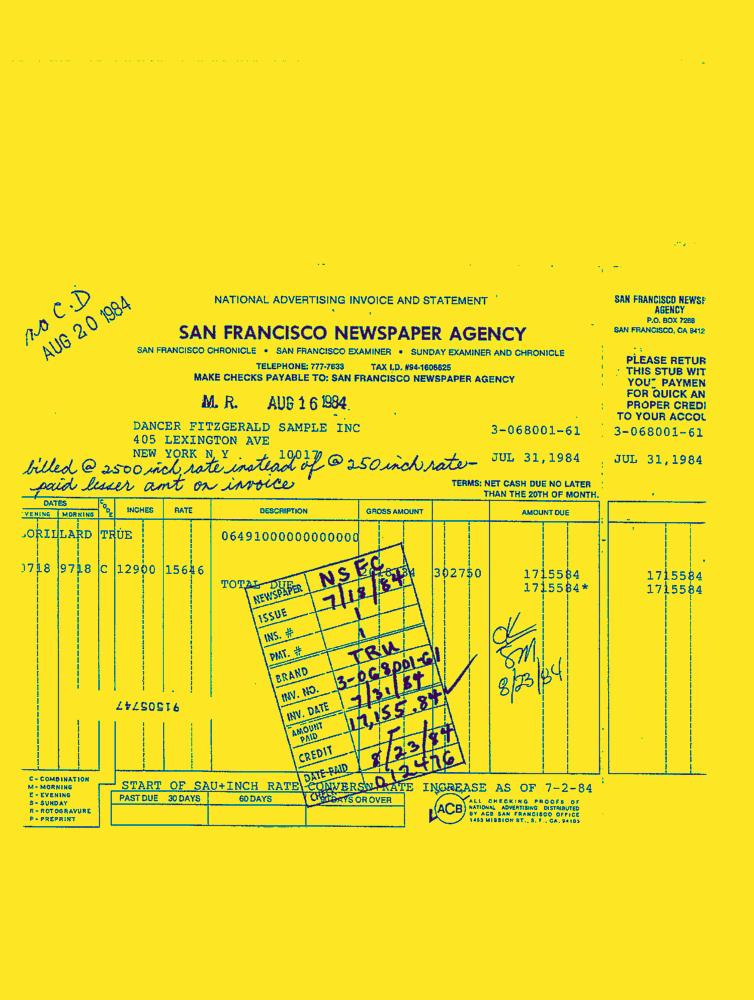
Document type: Invoice-Doc